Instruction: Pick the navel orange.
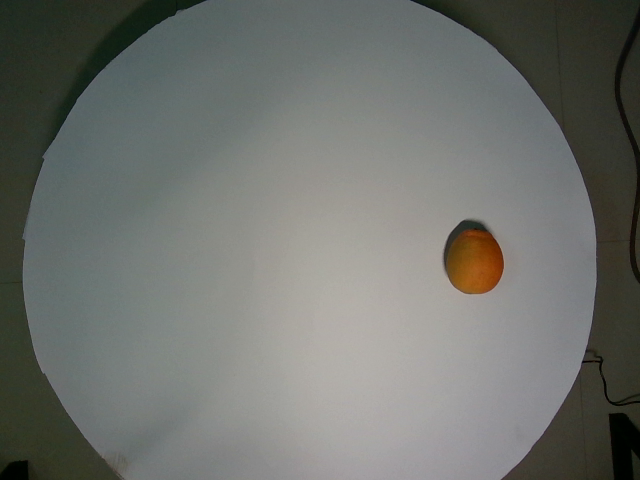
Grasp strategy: vertical